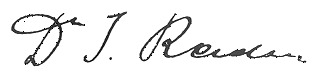
Signature of: johann radon